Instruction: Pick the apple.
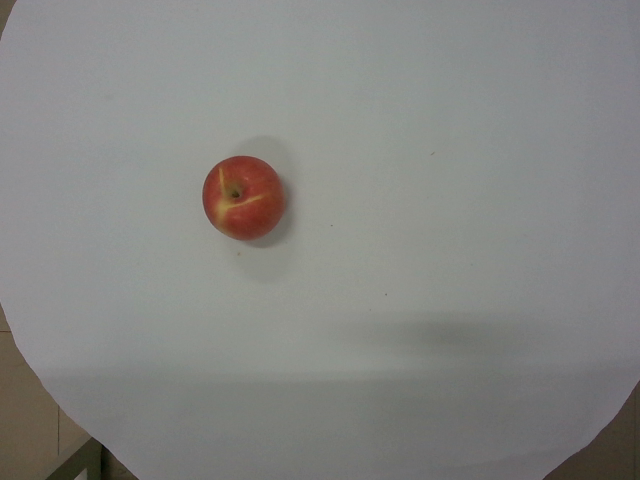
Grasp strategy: vertical